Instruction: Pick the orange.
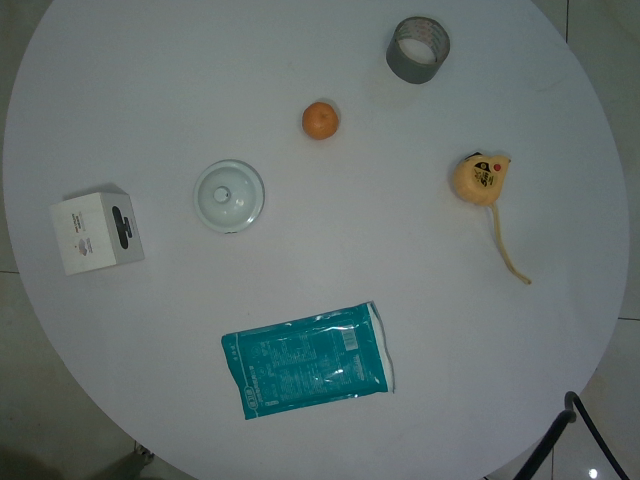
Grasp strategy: vertical